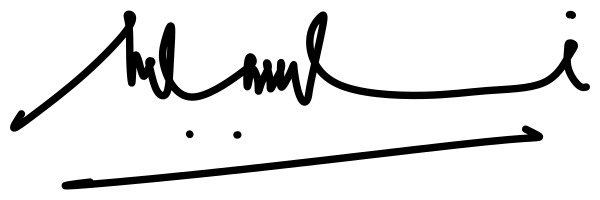
Signature of: sakaran dandai